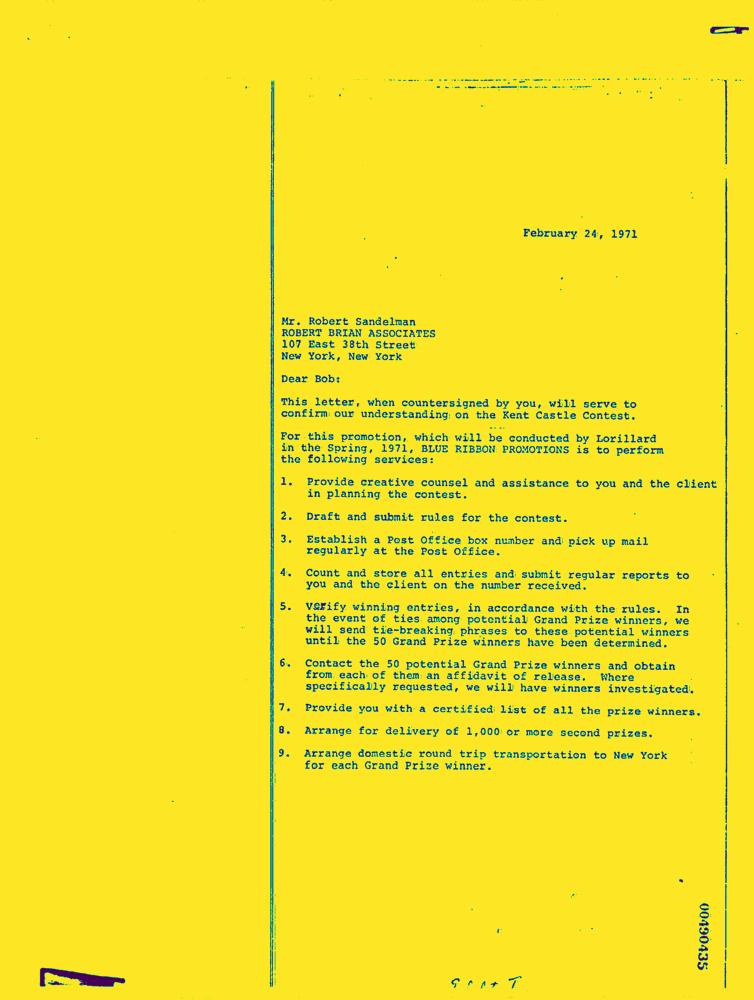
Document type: Letter-Doc